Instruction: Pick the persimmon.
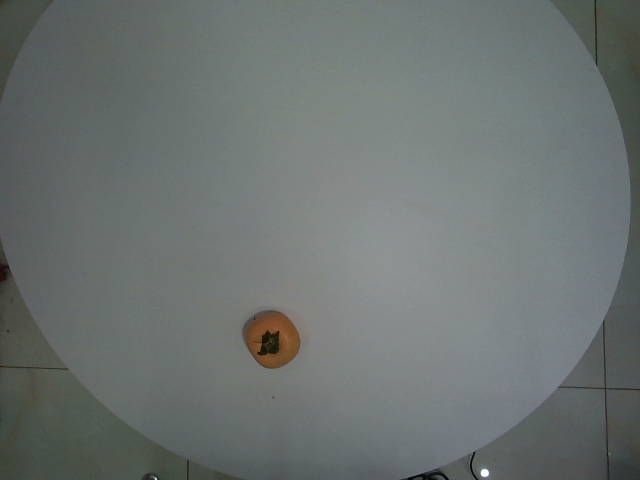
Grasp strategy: vertical